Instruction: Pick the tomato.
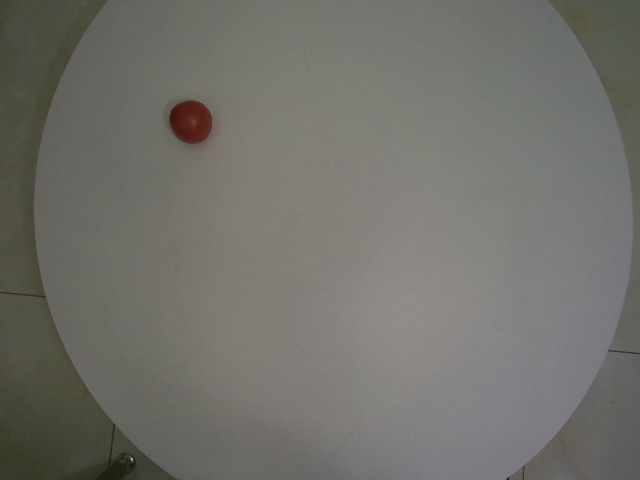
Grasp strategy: vertical